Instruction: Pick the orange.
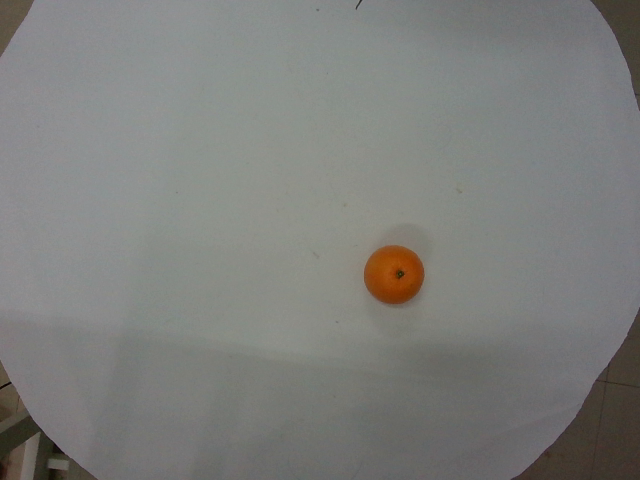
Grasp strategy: vertical